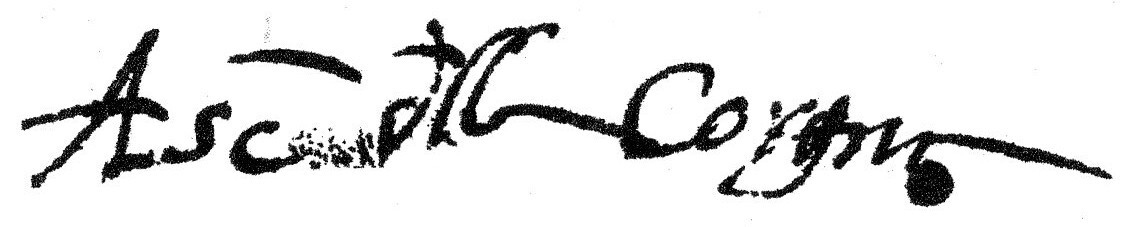
Signature of: ascanio della corgna